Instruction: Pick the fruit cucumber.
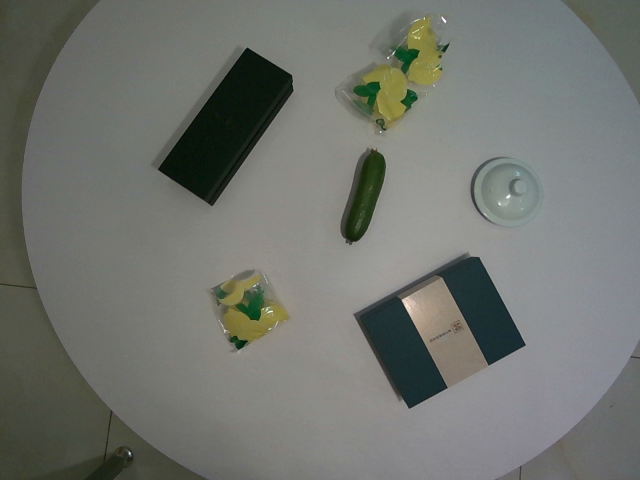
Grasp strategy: vertical